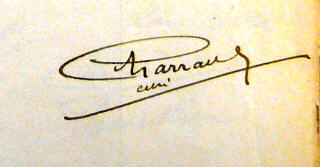
Signature of: lucien charrault